Question: What was observed in the imaging?
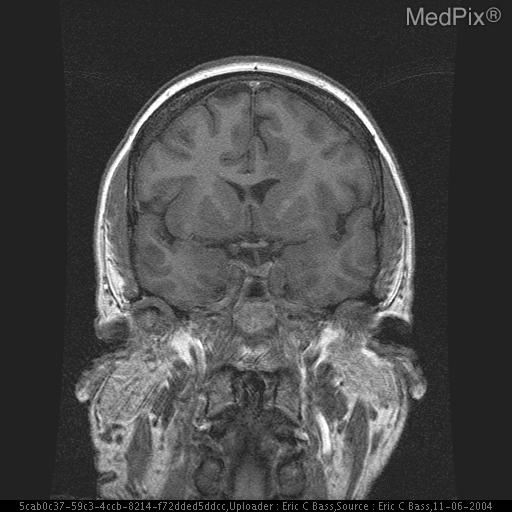
Answer: The imaging shows Broad strip of soft tissue which follows gray matter on all pulse sequences, extending off the left anterior ventricle and into the high left frontal gray matter.  Focal thickening of the cortical gray matter and volume loss is associated. Heterotopic gray matter in the subependymal region of the lateral ventricles. (Supependymal gray matter heterotopia).